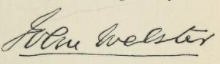
Signature of: john webster